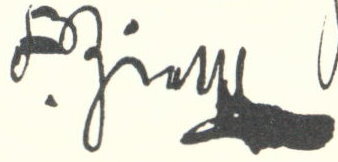
Signature of: fritz zietsch